Question: What do the imaging results show?
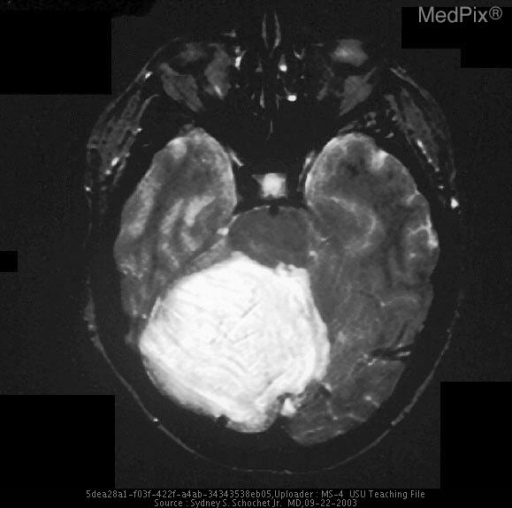
Answer: The imaging shows Fig 1. Axial T1 weighted MRI shows coarse striations resulting from irregular, abnormally thickened cerebellar folia.

Fig 2. Axial T2 weighted MRI also showing the same coarse striations resulting from abnormally thick cerebellar folia.

Fig 3. Gross appearance of a portion of the surgical specimen showing the coarse widened folia.

Fig 4. Low magnification histological section showing subpial of myelinated fibers overlying a band of large neurons that replace the Purkinje cells and outer portion of the internal granular cell layer.

Fig 5. Higher magnification of the abnormal large neurons. Axial T2 weighted MRI also showing the same coarse striations resulting from abnormally thick cerebellar folia..